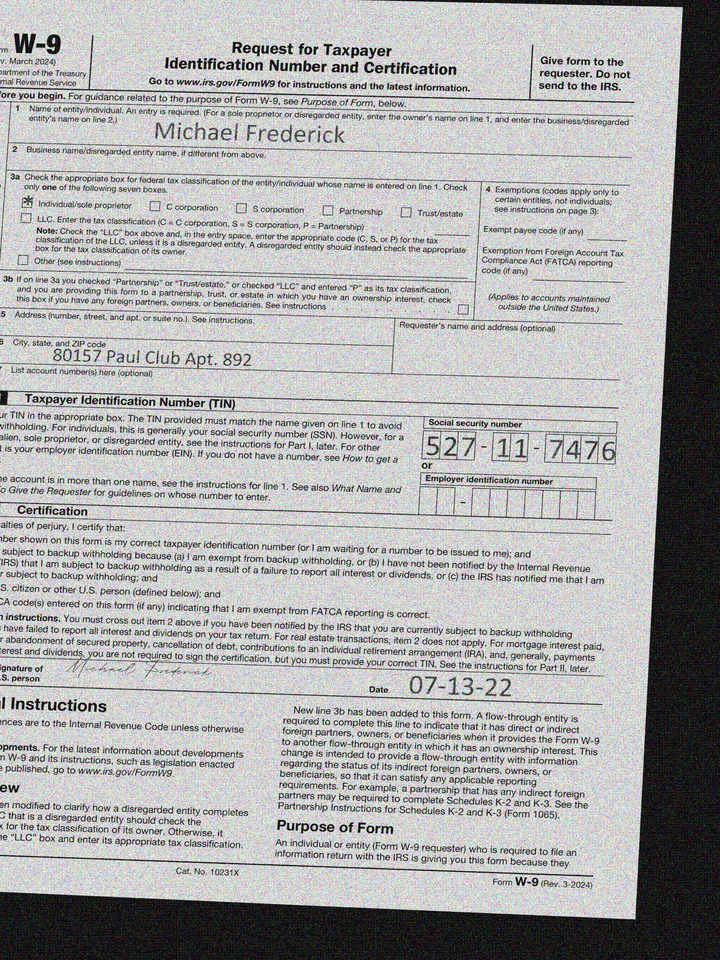
adr1: 80157 Paul Club Apt. 892
cbx: yes
ssn: 527117476
enm: Michael Frederick
sdt: 07-13-22